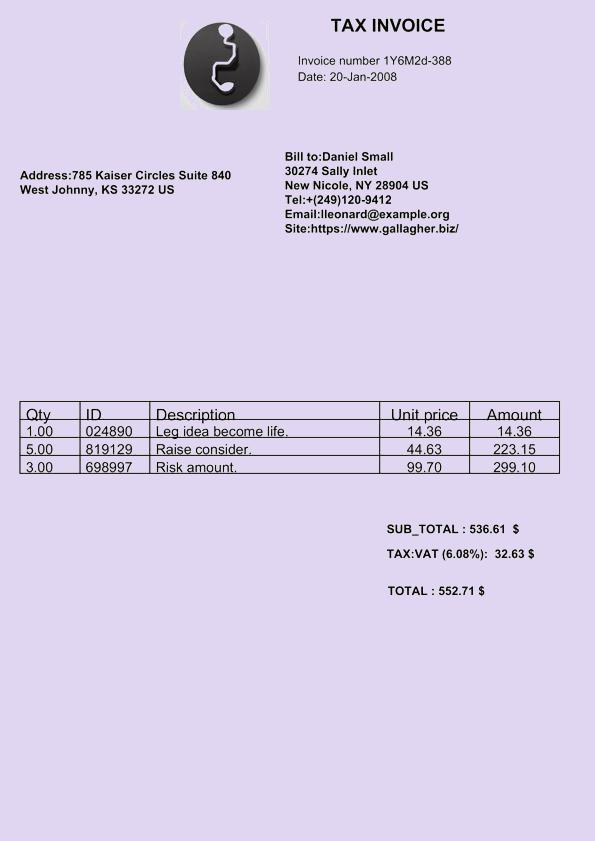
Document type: Invoice